Patient: Male, age 56
A 56-year-old Chinese male smoker was diagnosed with stage IV NSCLC in December 2019. His chest CT scan (Figure 1A and B) revealed a mass in the right lower lobe and right-side pleural effusion. PET-CT indicated a mass in the right lower hilar region with an elevated standardized uptake value (SUV) (Figure 1C), multiple lymph node enlargement, and bone metastases (Figure 1D). A diagnosis of lung adenocarcinoma was made on endobronchial ultrasound-guided transbronchial needle aspiration (TBNA-EBUS) of lymph nodes (Figure 1E). Lung adenocarcinoma cells were also found in pleural effusion samples (Figure 1F). Next generation sequencing (NGS) of peripheral blood ctDNA indicated EML4-ALK, variant 2 (E20-A20). Alectinib was given orally, at a dose of 600 mg twice daily from January 7, 2020, which resulted in partial response and patient continued to respond after four months of treatment (Figure 2A and B). He was noted to have an increased total bilirubin (TBIL) of 59.2 mumol/L on May 5, 2020 (on alectinib for 119 days) but did not refer to the doctor.
On May 29, 2020, the patient presented with jaundice, pruritus and fatigue. His Karnofsky performance status (KPS) rating fell to 60 points. The laboratory result showed TBIL 315.0 mumol/L, DBIL (direct bilirubin) 260.7 mumol/L, and IBIL (indirect bilirubin) 54.3 mumol/L. Serum ALP (alkaline phosphatase) was 374 U/L, total bile acid 179.9 mumol/L, GGT (gamma-glutamyl transferase) 47U/L and aminotransferase levels were AST 34 U/L and ALT 42 U/L. Therefore, a diagnosis of alectinib-induced grade 4 hyperbilirubinemia (>10.0xULN if baseline was normal, Common Terminology Criteria for Adverse Events, v.5.0) was considered. Alectinib was held due to hepatotoxicity. Of note, he had no known liver metastases at baseline nor at follow-up scans. Assessment for viral hepatitis was unrevealing.
After hepatoprotective treatment comprising ursodeoxycholic acid, glycyrrhizin and glutathione was administered for one week, his bilirubin levels were still worsening, while AST and ALT levels remained similar. Drug-induced liver failure was diagnosed. Although artificial liver support or liver transplantation were both therapeutic choices for liver failure, considering he was a patient with advanced cancer, ALSS was an optimal choice. He received ALSS using a double plasma molecular absorption system (DPMAS) on June 5 and June 8, 2020, for the severe liver dysfunction. The total bilirubin continuously decreased after two courses of ALSS (Figure 3).
Alectinib was, therefore, discontinued for more than two months when a chest CT scan on August 5, 2020 revealed enlargement of lung lesions (Figure 2C and D) and overall disease progression. Ensartinib 225 mg once daily was given orally from August 29 as a second-line ALK TKI with initial tumor shrinkage after three months (Figure 2E and F) and stable disease overall by RECIST (Response Evaluation Criteria in Solid Tumors) criteria version 1.1. Toxicity of second-line ensartinib was grade 1 ALT and AST elevation and grade 1 skin rash, with no abnormality of bilirubin. The timeline of this patient is summarized in Figure 4.
Keywords: alk, nsclc, alectinib, ensartinib, hyperbilirubinemia
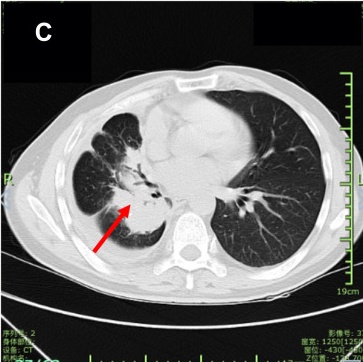
Image caption: Diagnoses of right lower lung adenocarcinoma, stage IV. CT mediastinum on Dec 17, 2019.